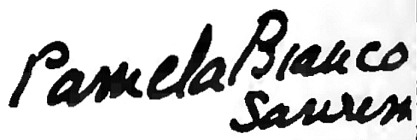
Signature of: pamela bianco